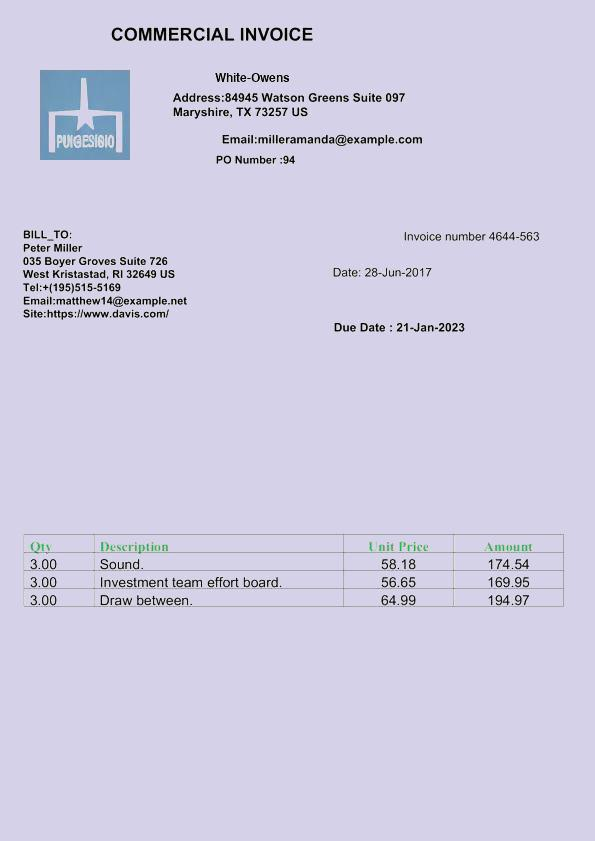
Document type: Invoice